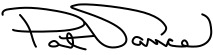
Signature of: pat vance